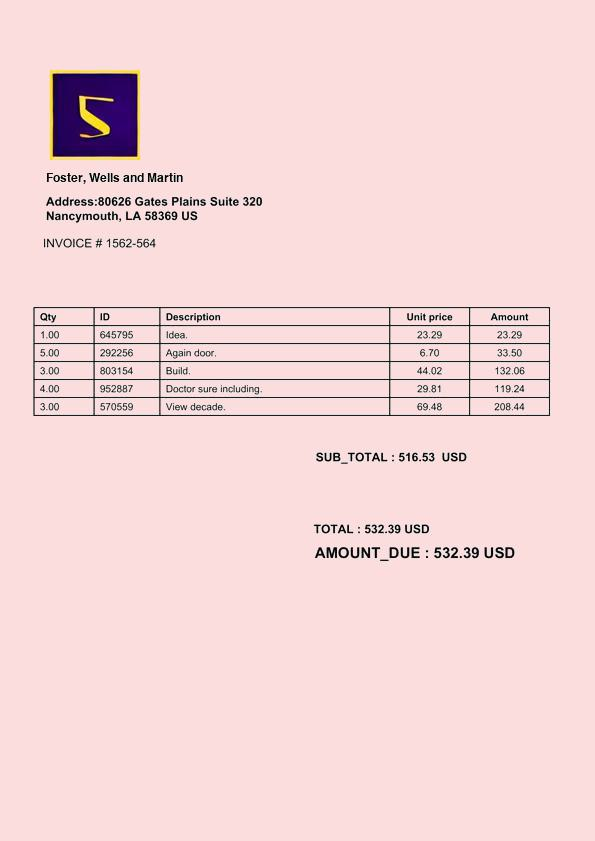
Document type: Invoice